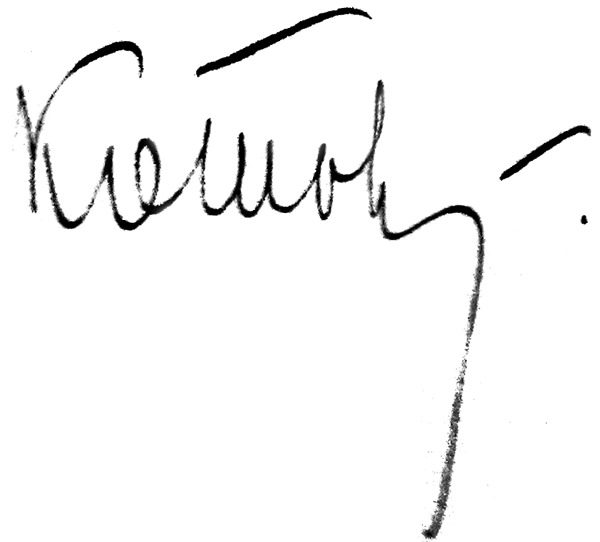
Signature of: pavel kotov